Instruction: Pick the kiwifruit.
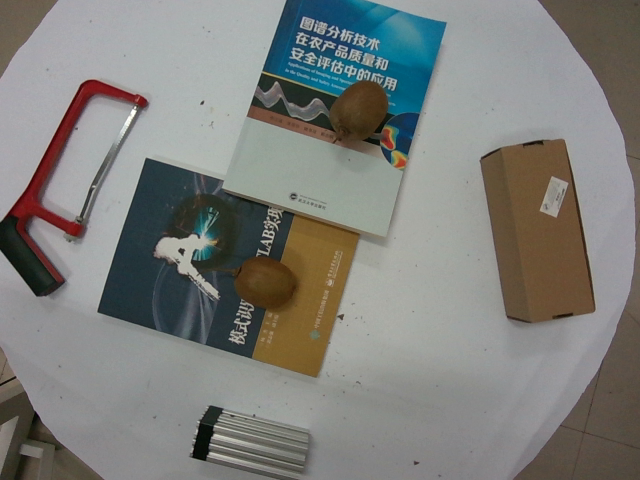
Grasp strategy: vertical